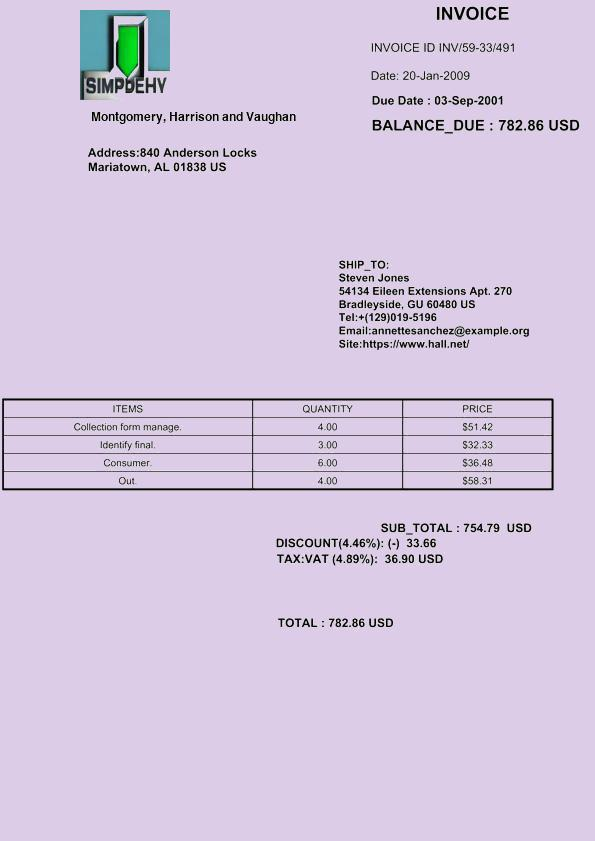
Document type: Invoice